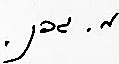
Signature of: moshe gafni